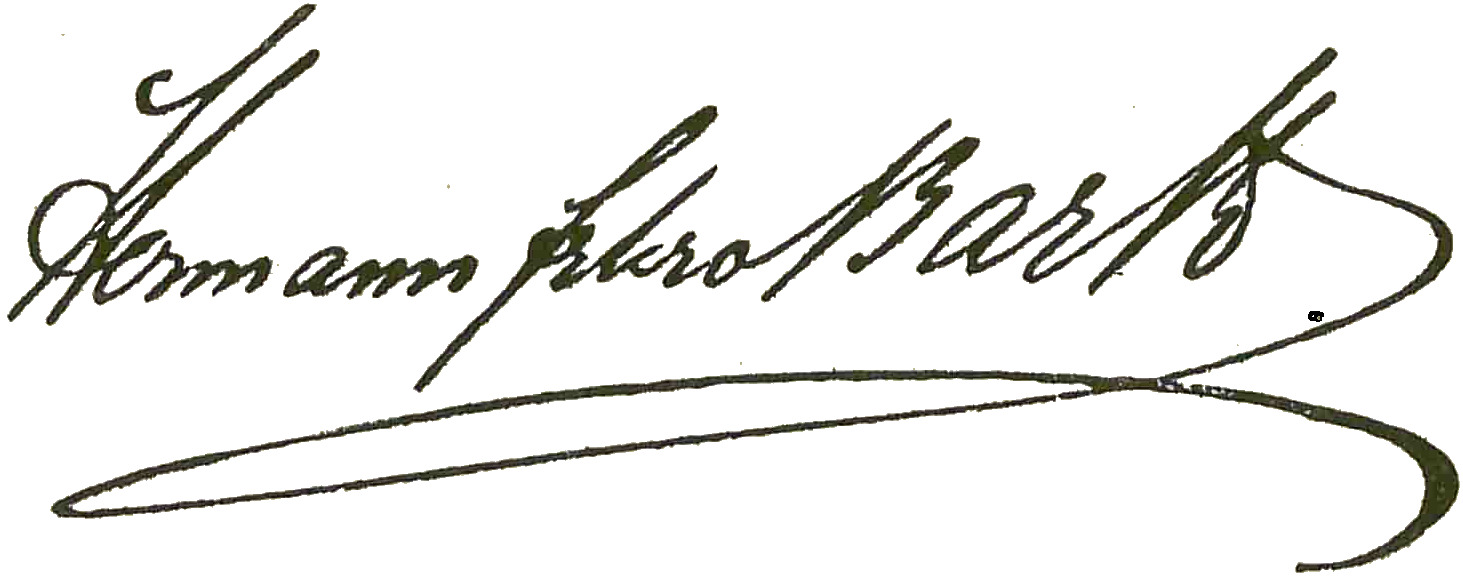
Signature of: hermann von barth